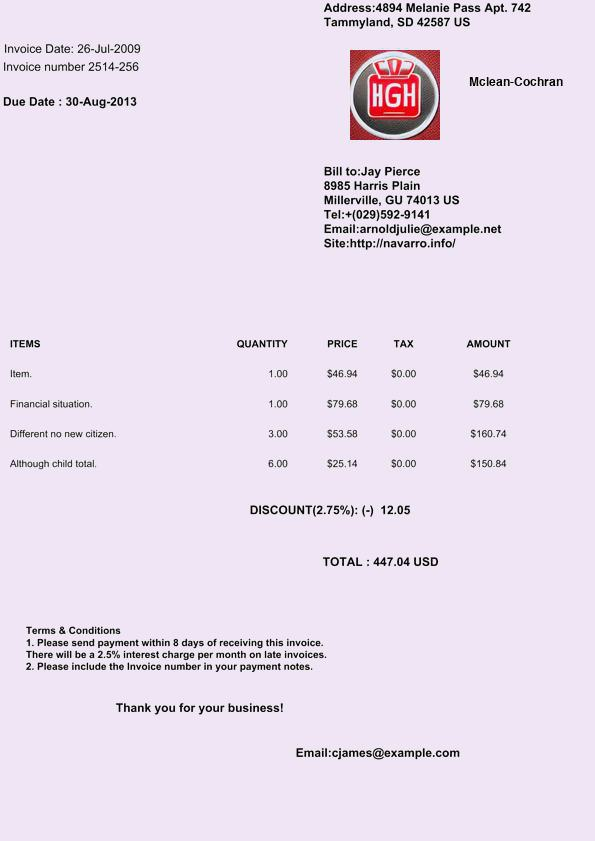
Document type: Invoice